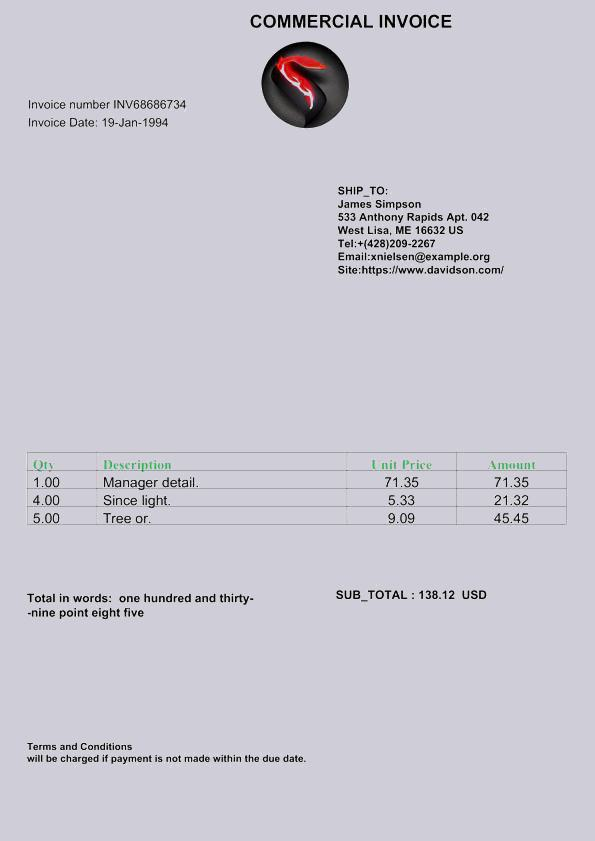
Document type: Invoice